Question: What are the imaging findings?
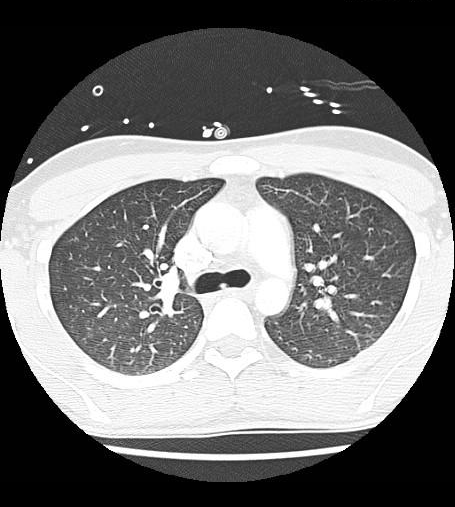
Answer: The imaging shows Multiple axial CT images obtained according to the CT pulmonary angiography protocol demonstrates mixed-density (including air density) endoluminal lesion within the bronchus intermedius extending from just past the carina and down, with large areas of atelectasis in the right lower lobe.  The air densities strongly suggest that this is a large mucus plug.

Oblique coronal reconstructed image shows the extent of this large mucus plug. Multiple axial CT images obtained according to the CT pulmonary angiography protocol demonstrates mixed-density (including air density) endoluminal lesion within the bronchus intermedius extending from just past the carina and down, with large areas of atelectasis in the right lower lobe.  The air densities strongly suggest that this is a large mucus plug..